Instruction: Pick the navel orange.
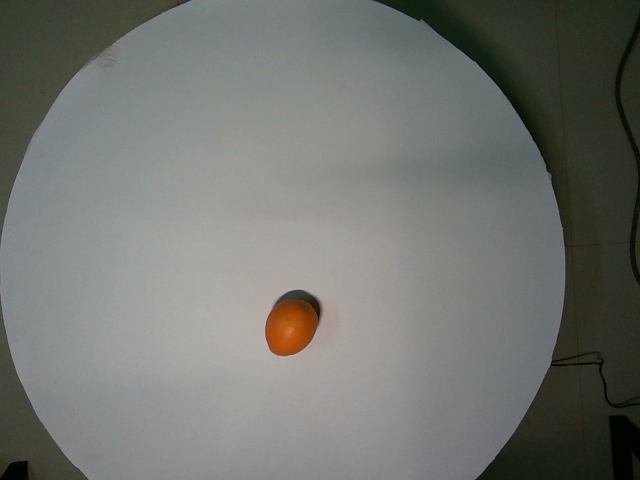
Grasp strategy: vertical